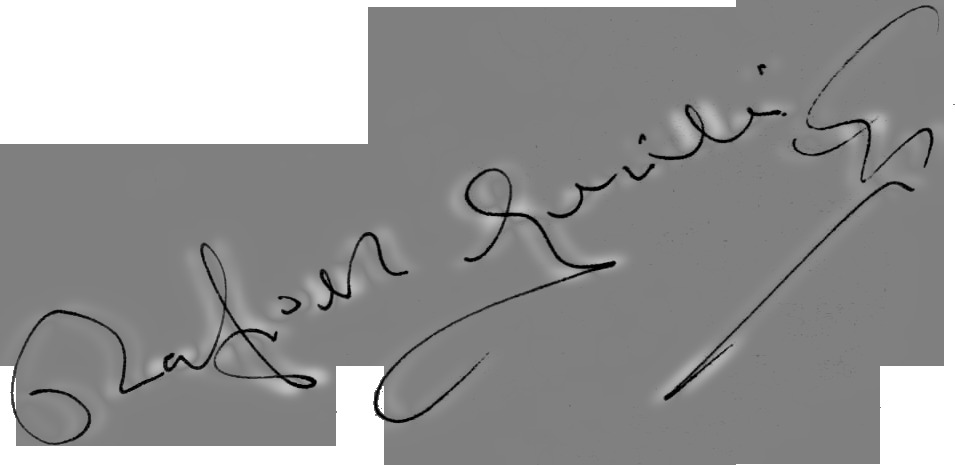
Signature of: rafael guillén